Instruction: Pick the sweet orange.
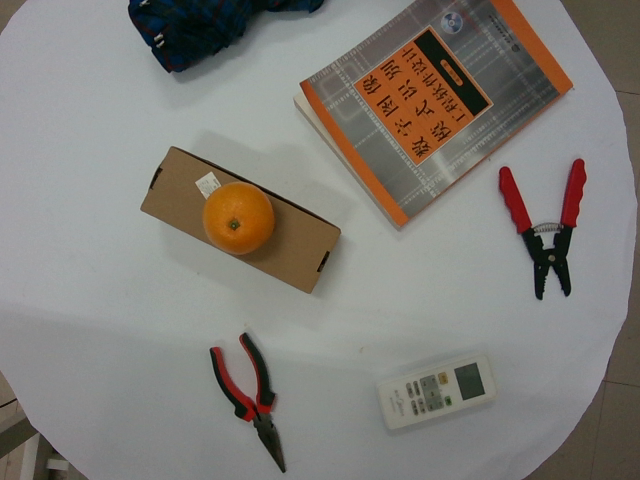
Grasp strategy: vertical